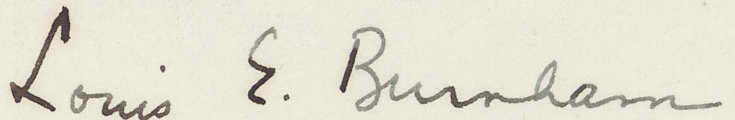
Signature of: louis everett burnham